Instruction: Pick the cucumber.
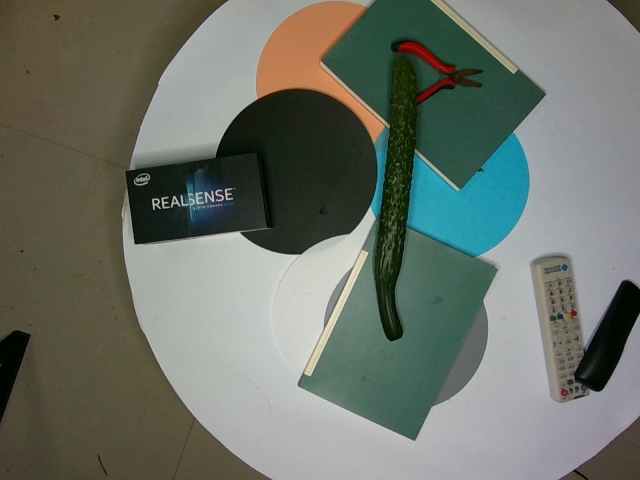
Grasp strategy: vertical